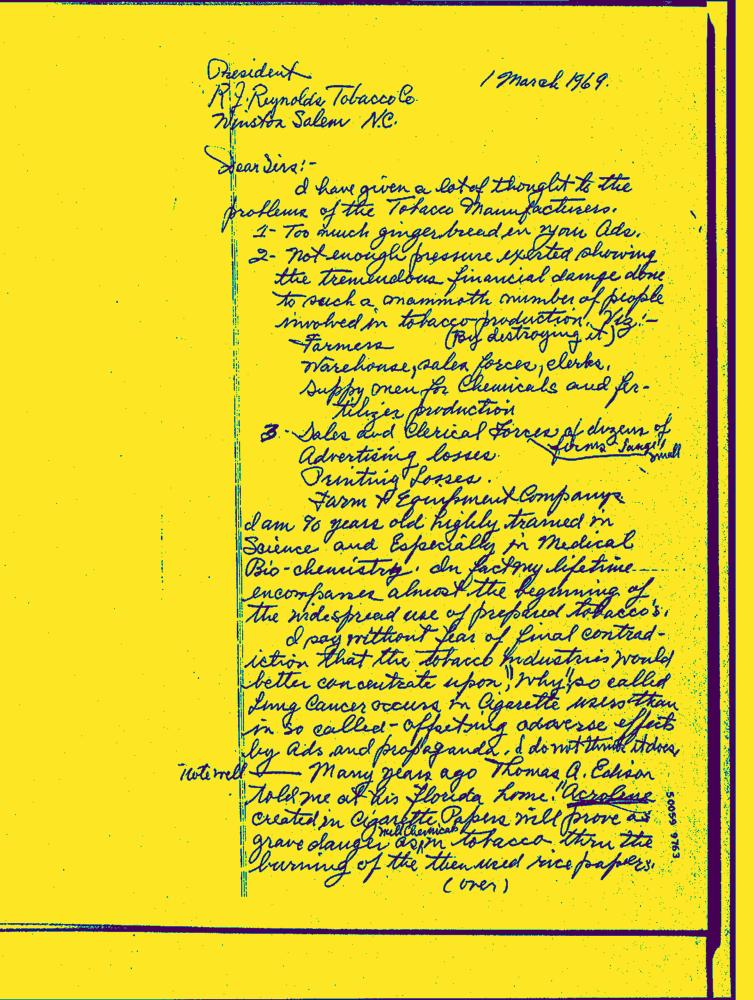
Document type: Hand-Written